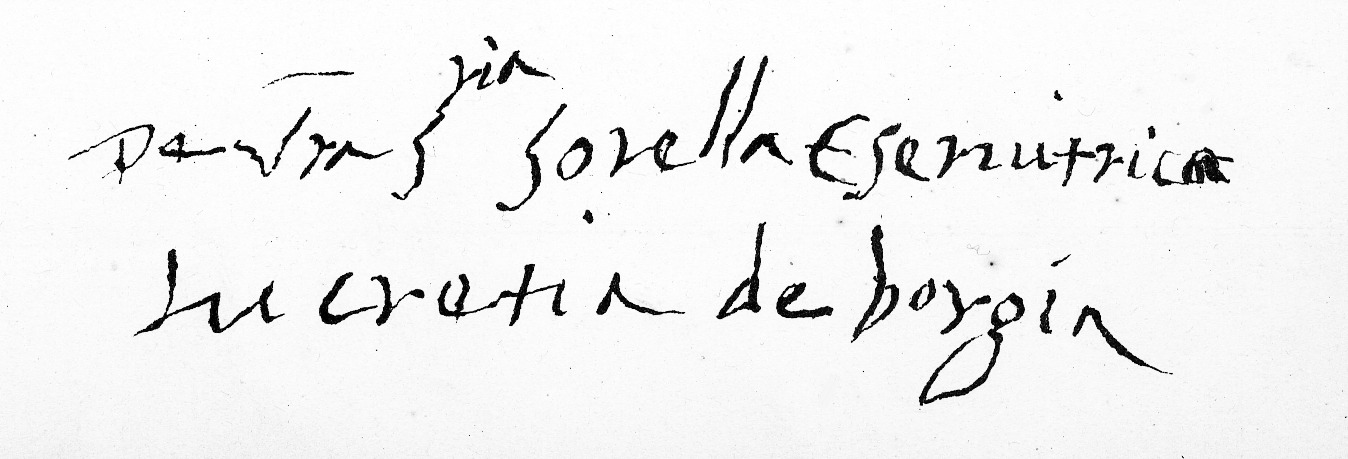
Signature of: lucrezia borgia